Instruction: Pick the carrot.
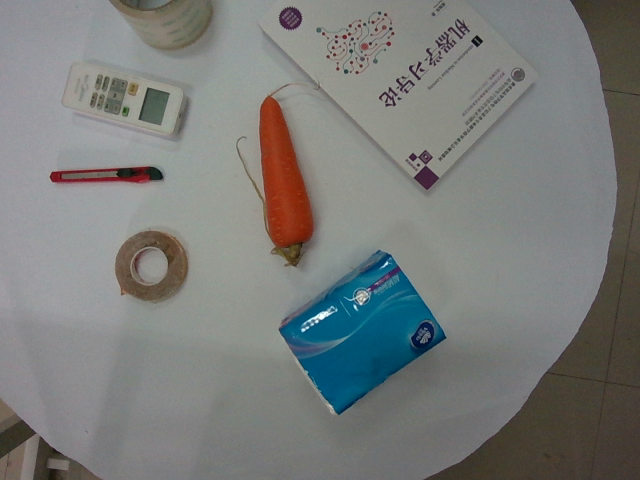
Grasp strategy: vertical